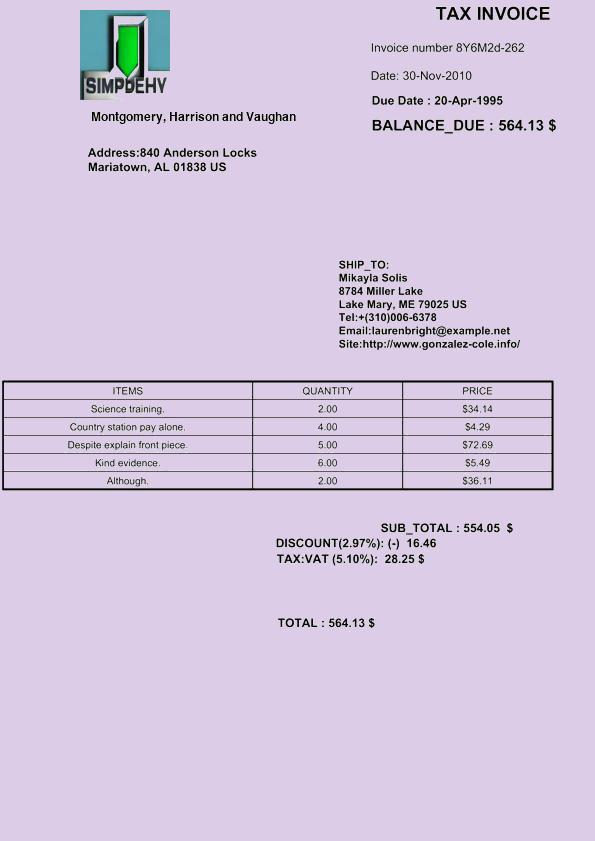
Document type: Invoice